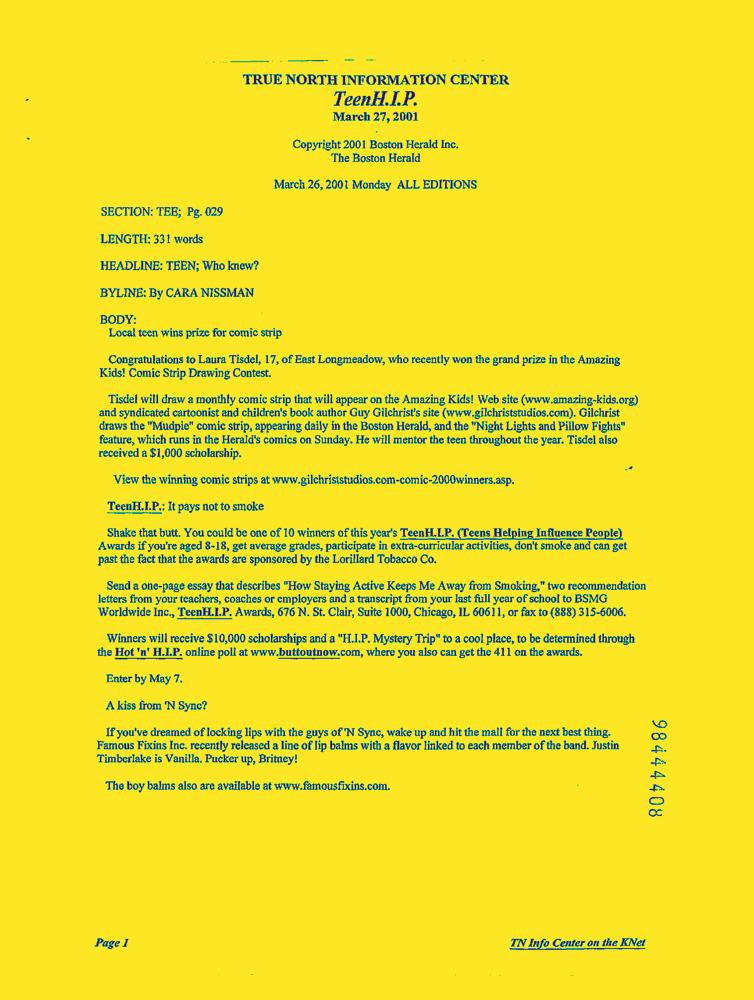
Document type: News-Article